Question: What is the main concern?
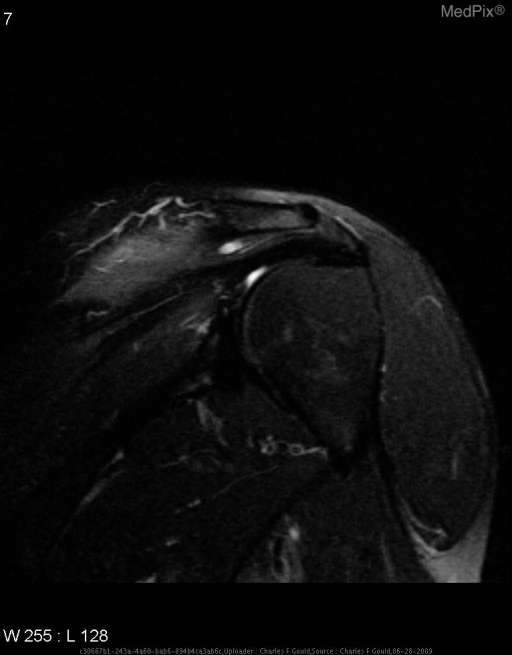
Answer: The findings suggest •  On T1 weighted imaging, moderate muscular body atrophy and fatty replacement within a single or multiple rotator cuff or shoulder muscles.  •  Abnormal increased increased T2 or STIR signal will also be seen in these affected muscles.. Abnormal increased signal involving the infraspinatous muscle.. The patient might have a history of 33 y.o. man with right shoulder pain and decreased range of motion.  No history of trauma or overuse..